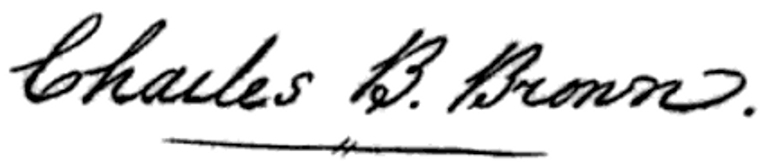
Signature of: charles brockden brown